Question: Describe the condition in detail:
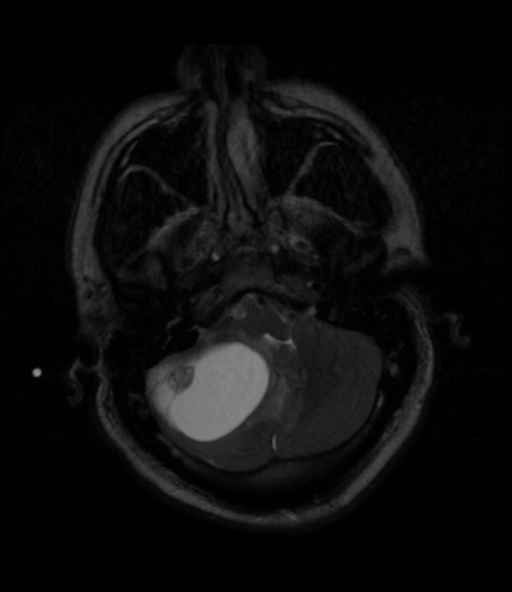
Answer: The disease is discussed as: Cerebellar  hemangioblastomas  are benign neoplasms of vascular origin.    They are not malformations.  They account for less than 3% of all intracranial neoplasms (1).  These tumors are most common  in  young  and middle-aged  adults,  where the incidence in males exceeds that of females (2).  The cerebellar hemisphere is the most common location, although they may be located in  the  spinal  cord,  brain stem,  or cerebral  hemispheres.    Ten percent of hemangioblastomas occur as part of the von Hippel-Lindau disease.

Sixty percent of these tumors are cystic, as in this case.  The enhancing mural nodule is a common finding in hemangioblastoma.  At CT,  the  cystic  portion of the tumor appears low density and does not enhance, while the  mural  nodule  enhances  homogeneously  and intensely.  The  MR  findings,  as  seen  in this case, include a predominantly cystic tumor with long  T1  and  long  T2  relaxation times,  and  intense enhancement of the peripheral nodule following gadolinium administration.  If the vascular nodule has bled  or  is proteinaceous,  it  may  be  hyperintense  on  short TR precontrast sequences.  More than one  enhancing  tumor  nodule  may  be  seen. Forty  percent  of hemangioblastomas are solid and display variable degrees of contrast enhancement.

Lateral  projections of a left vertebral artery subtraction angiogram (arterial and venous phases) in another patient with hemangioblastoma are shown in Films .6 and .7.  The angiographic findings are characteristic for a hemangioblastoma.  Notice the focal  enhancing nodule  fed  predominantly  by  the  superior cerebellar artery and seen densely enhancing in the arterial phase.   Because of  significant  artifact  in  the  posterior  fossa on CT, a small peripheral nodule may be missed and angiography is felt to be more sensitive  than  contrast  CT scan for detecting nodules.  MRI with Gd-DTPA may replace angiography for  evaluation  of  patients  with suspected hemangioblastoma.

von  Hippel-Lindau  disease  is  an autosomal dominant disorder with incomplete and variable penetrance (3).  The incidence is equal in males and females.  Multiple lesions have been reported in  this syndrome,  but  the  most important lesions which cause significant morbidity include retinal angiomatosis, cerebellar or  spinal  cord hemangioblastoma, renal cell carcinoma, and pheochromocytoma.  Over  50% of patients with this syndrome have hemangioblastomas of the retina, which may present with acute or  chronic  retinal  detachment.  Ophthalmoscopic examination reveals these lesions, and radiographic evaluation plays a small role.

Thirty-six  to sixty percent of patients with von Hippel-Lindau disease have cerebellar hemangioblastoma.  Signs and symptoms due  to  this tumor  are  the  most common cause for patients to present with the syndrome.

Although  the reported occurrence of spinal cord hemangioblastoma is 5%, autopsy data  and  MRI  suggest  the  incidence  may  be higher (4,5).    Signs and symptoms of a cerebellar hemangioblastoma may be dramatic, and neurologic deficit from a spinal  cord  lesion may  be overlooked.  Typical MR findings in a spinal cord hemangioblastoma include syringomyelia,  enhancing  nodule,  and  enlarged feeding and draining vessels.

Twenty-five  to  thirty-eight  percent  of  patients  with  von Hippel-Lindau disease will develop renal cell carcinoma, which may be multiple  and bilateral.   Pheochromocytoma is found in 10% of patients with this disease.

Other  lesions  in  von  Hippel-Lindau  disease include angiomas of the liver and kidney and cysts of  the  pancreas,  liver,  kidney  and epididymis.

Routine  screening  of  family  members  of  a patient with von Hippel-Lindau disease has been  recommended.    MRI  with  Gd-DTPA  is  the procedure of choice to screen for CNS involvement.

In  the  adult, the  differential diagnosis for a cystic mass in the posterior fossa includes a simple arachnoid cyst or  a  cerebellar astrocytoma.    A  simple  arachnoid  cyst  is extra- axial and will not demonstrate an enhancing  nodule,  although  such  a  nodule  may  be  seen  in  a cerebellar  astrocytoma.  Since 40% of cerebellar hemangioblastomas may be solid, this lesion should be included in the differential of a solid or partially solid mass  in  the  posterior  fossa  in  the adult.  These lesions   are   uncommon   in   children, and medulloblastoma, ependymoma, or astrocytoma are more likely than a cerebellar hemangioblastoma when a posterior fossa mass is seen in a child.